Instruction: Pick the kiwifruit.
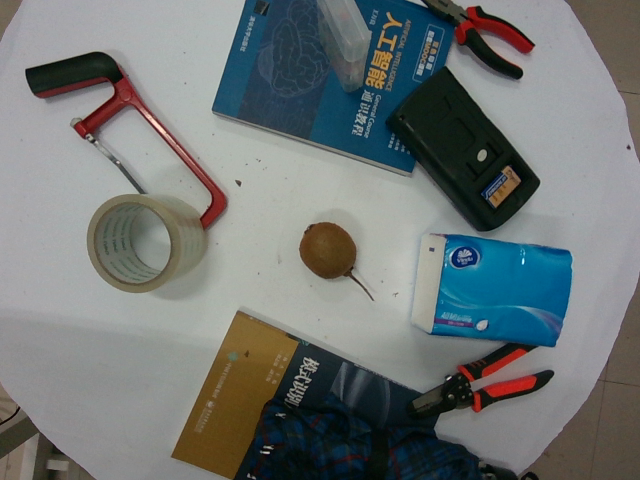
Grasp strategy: vertical